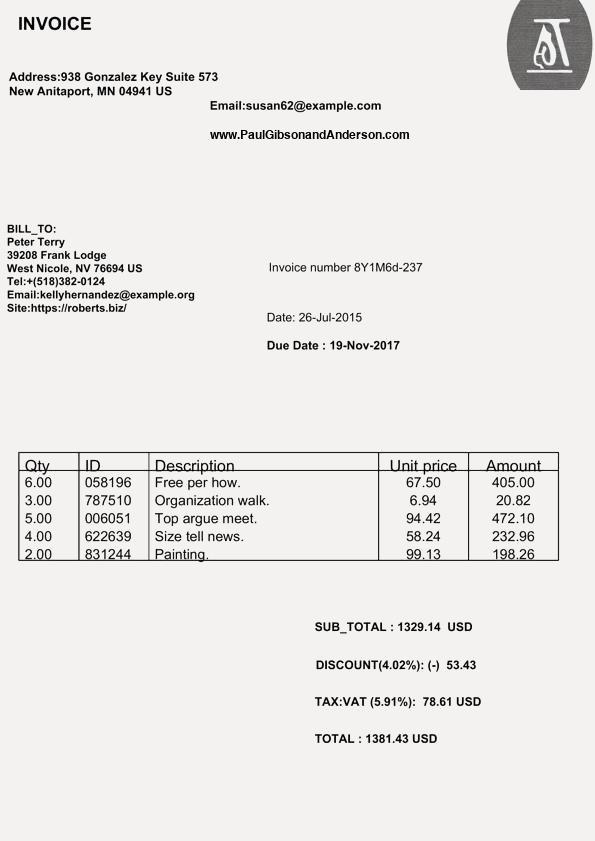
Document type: Invoice